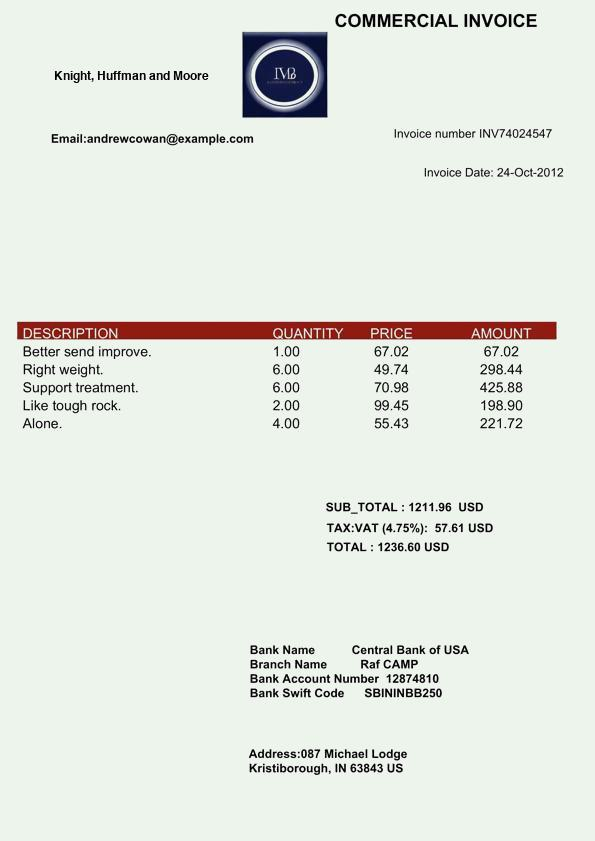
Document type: Invoice